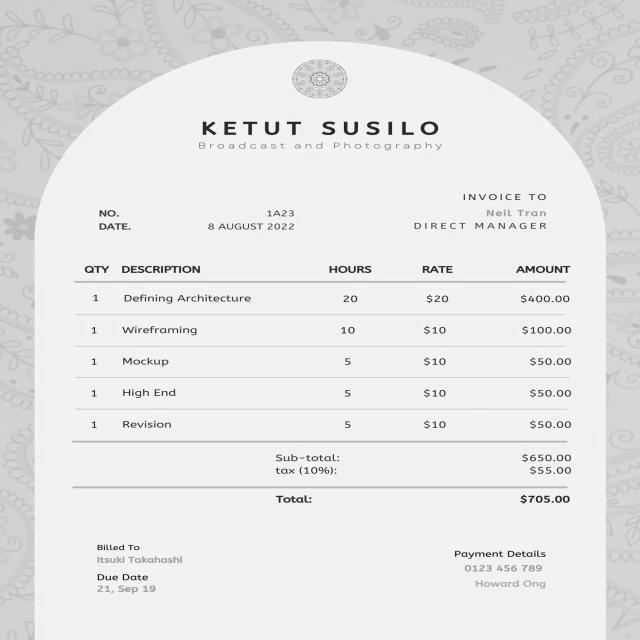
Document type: Invoice